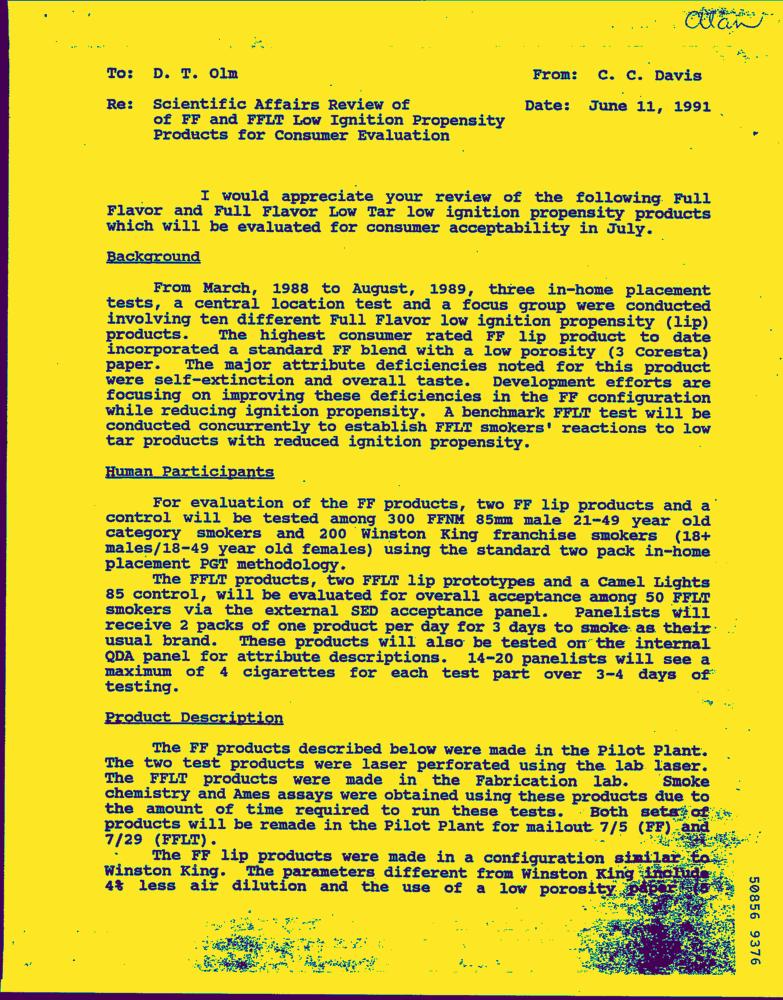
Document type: Letter-Doc